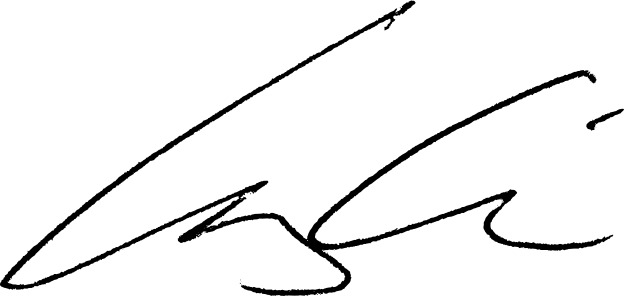
Signature of: q18590295